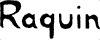
Signature of: iris raquin